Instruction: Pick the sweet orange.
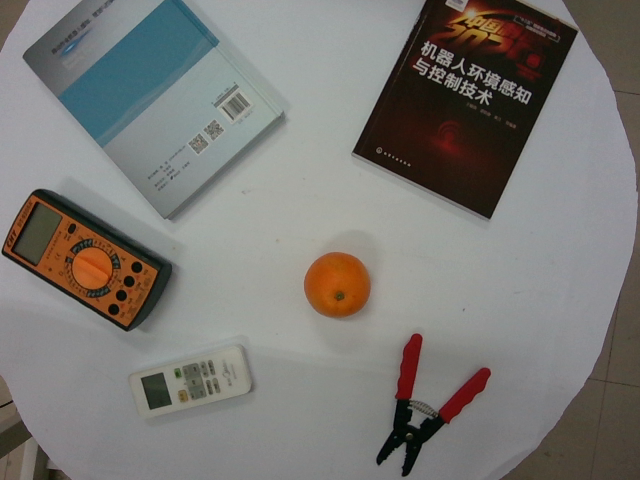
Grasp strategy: vertical